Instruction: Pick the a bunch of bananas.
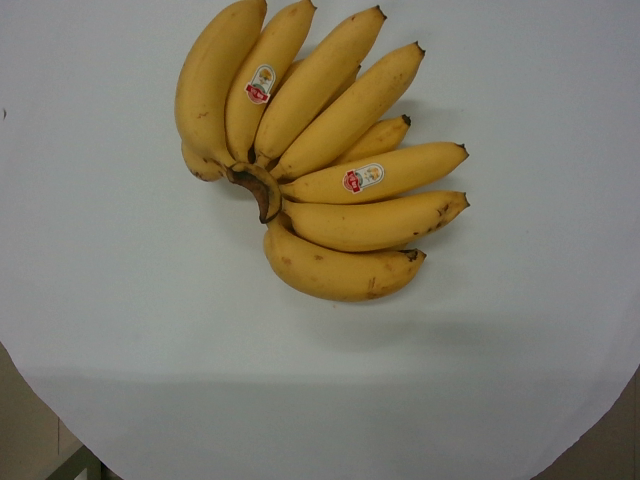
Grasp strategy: vertical